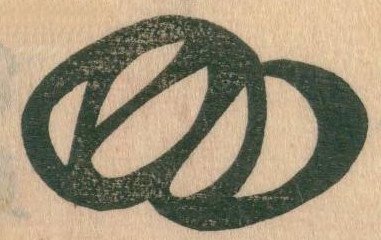
Signature of: minamoto no yoshinaka